Question: What are the imaging findings?
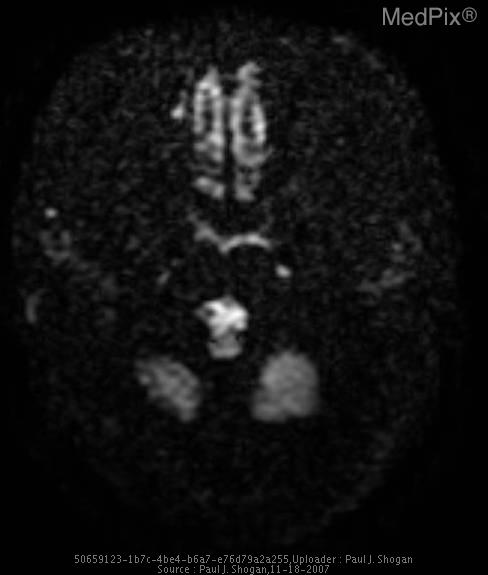
Answer: The imaging shows Noncontrast CT:  The patient is status post right suboccipital craniotomy.  There is a subtle area of hypoattenuation off-midline to the right, anterior and lateral to the pons.

Contrast enhanced CT demonstrates a subtle area of nonenhancing hypoattenuation off-midline to the right, anterior and lateral to the medulla.

MRI:

Sagittal T1-weighted FLAIR demonstrates expansion of the prepontine cistern, and enlargement of the CSF space anterior to the proximal cervical spinal cord and medulla, with displacement of the medulla posteriorly.  This space contains an extra-axial mass, demonstrating heterogeneous signal intensity.

Coronal T2-weighted FLAIR demonstrates heterogeneous signal intensity in the prepontine cistern.

Axial T1 weighted images demonstrates the prepontine cistern extra-axial mass that is near CSF signal intensity with enlargement of the pre-medullary cistern.

Axial T2 weighted images demonstrates the lamellated mass, which is heterogenous in signal intensity posterior to the hypophsial fossa and anterior to the basilar artery.

Axial T1-weighted image with gadolinium demonstrates no significant enhancement of the extra-axial mass.

Axial Diffusion Weighted image demonstrate restricted diffusion.

Sagittal 3D FIESTA demonstrates low signal in the prepontine cistern, and enlargement of the CSF space anterior to the proximal cervical spinal cord and medulla.

Axial 3D FIESTA image demonstrates low signal intensity in the prepontine cistern, medial to cranial nerve V, and adjacent to the right cranial nerve VII and VIII complex. Axial Diffusion Weighted image demonstrate restricted diffusion anterior to the medulla..